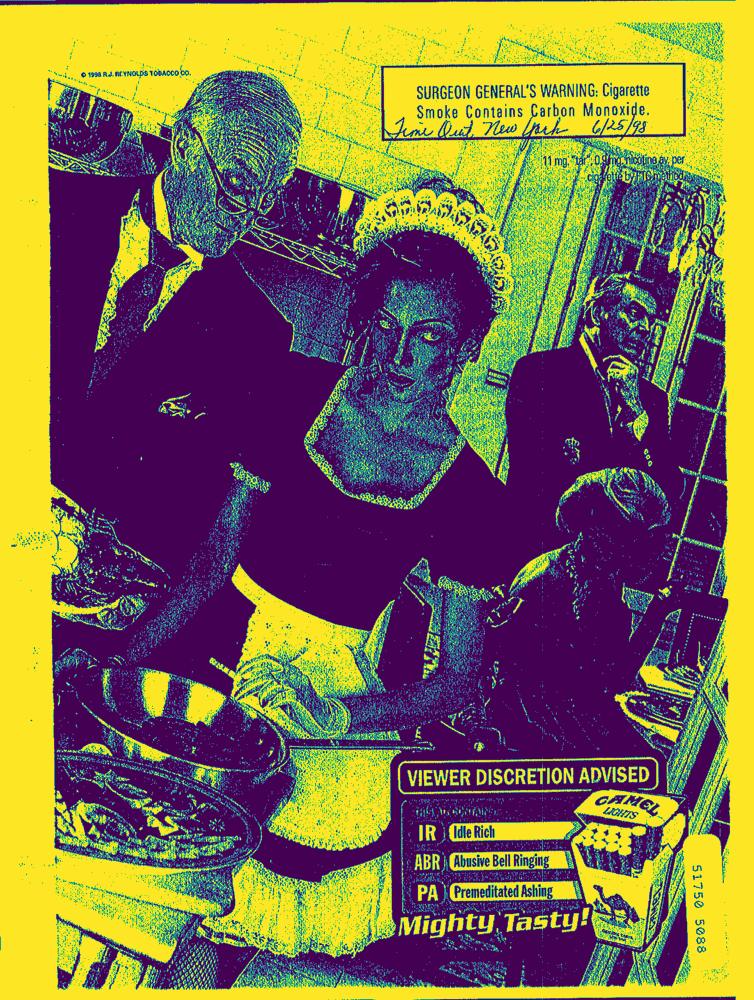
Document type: AD